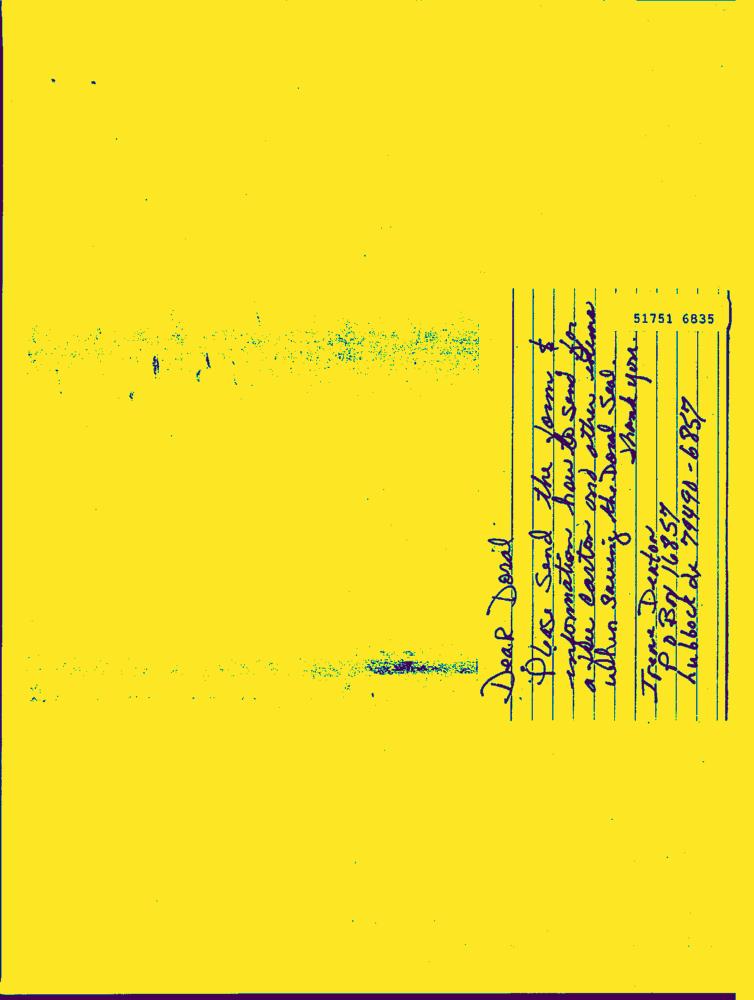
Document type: Hand-Written